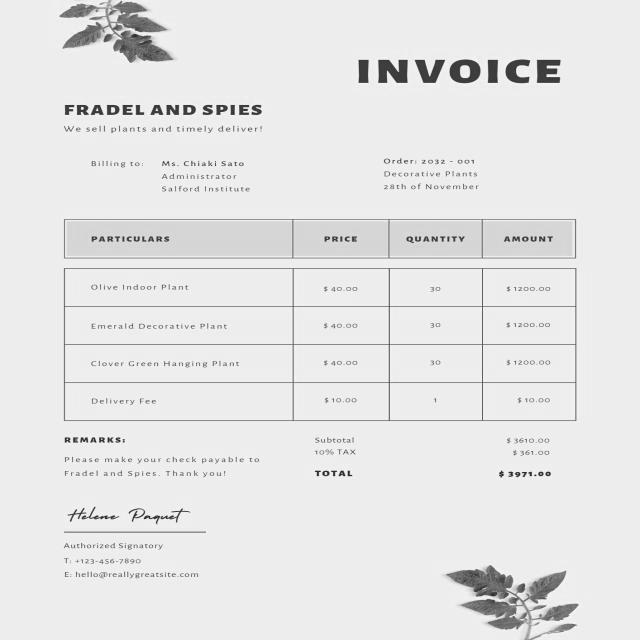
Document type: Invoice